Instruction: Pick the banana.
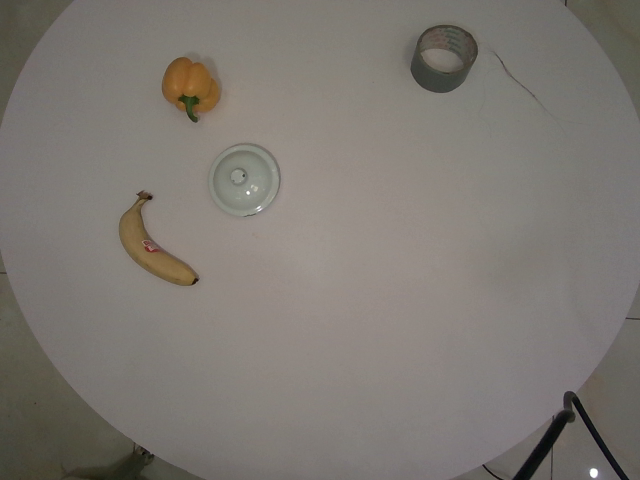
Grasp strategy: vertical